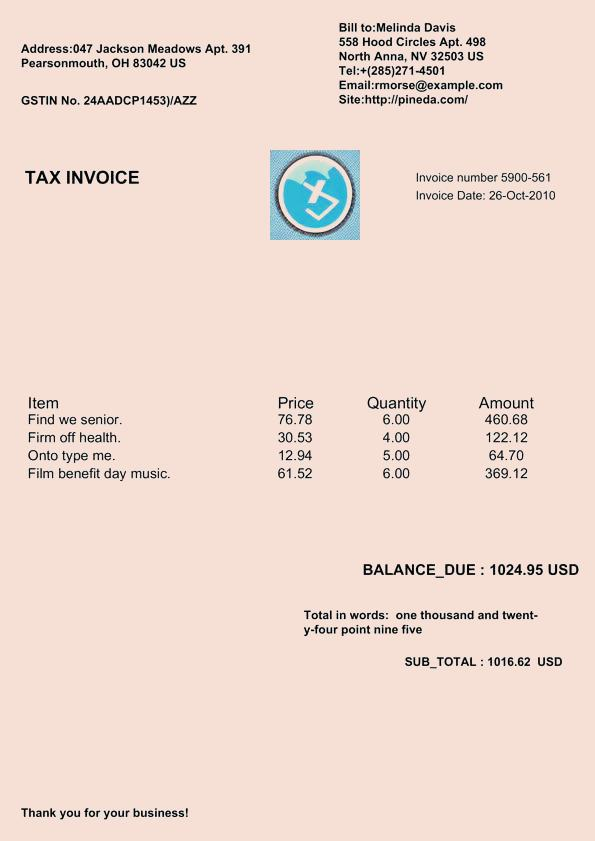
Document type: Invoice